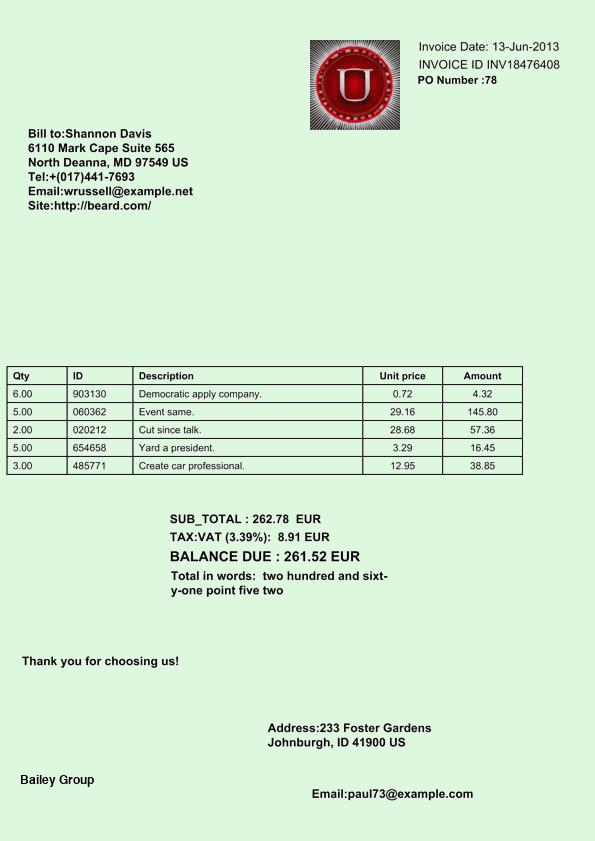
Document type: Invoice